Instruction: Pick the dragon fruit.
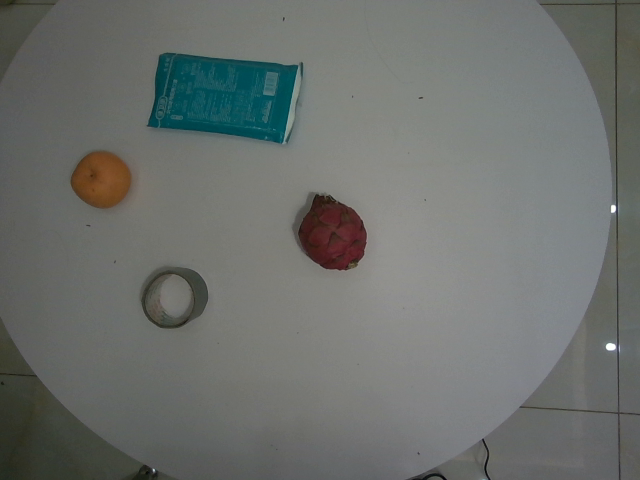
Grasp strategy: vertical